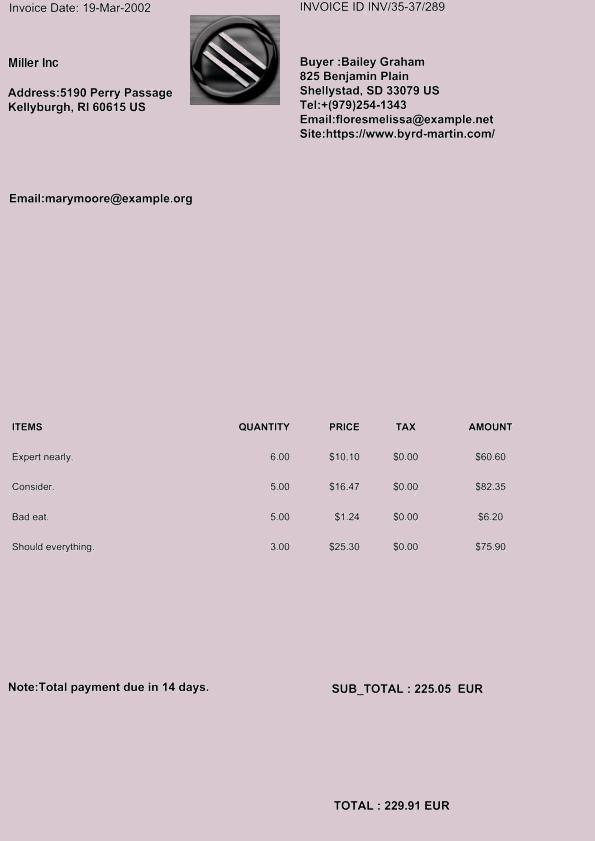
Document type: Invoice